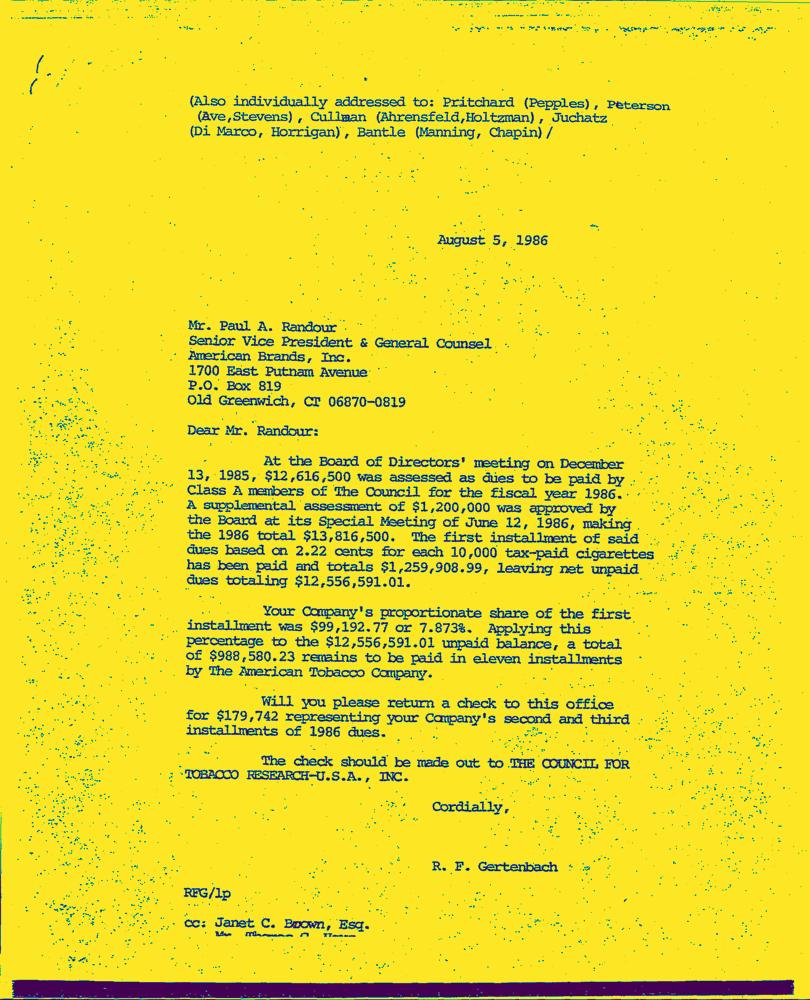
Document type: Letter-Doc